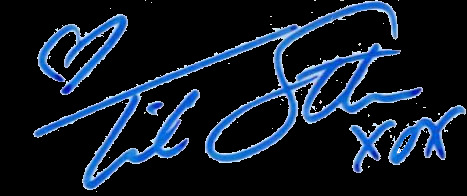
Signature of: trish stratus